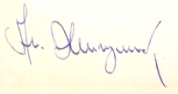
Signature of: anatoly zhigulin